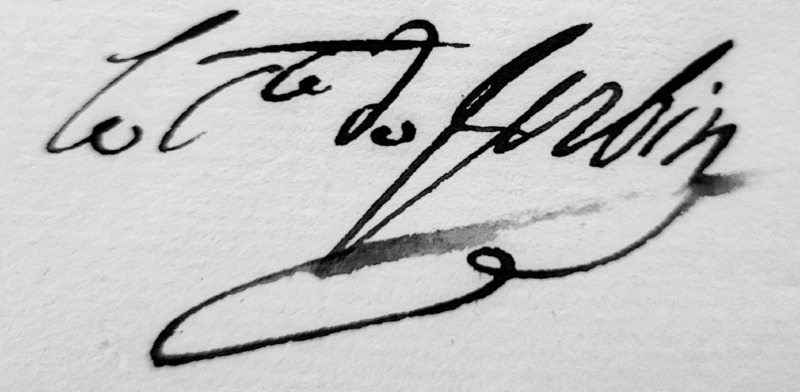
Signature of: auguste de forbin 0